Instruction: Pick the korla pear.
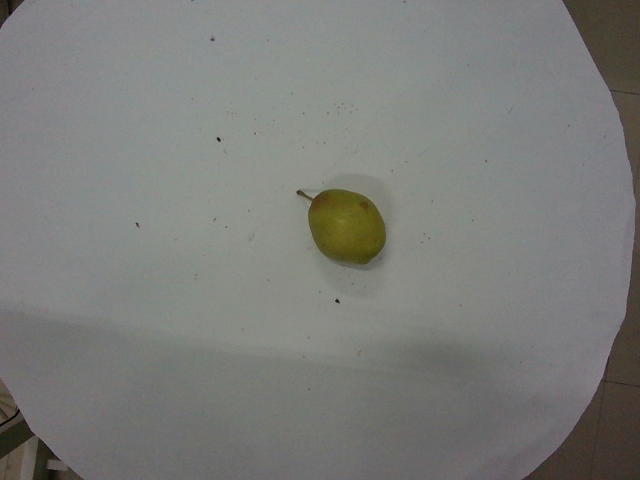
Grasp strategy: vertical